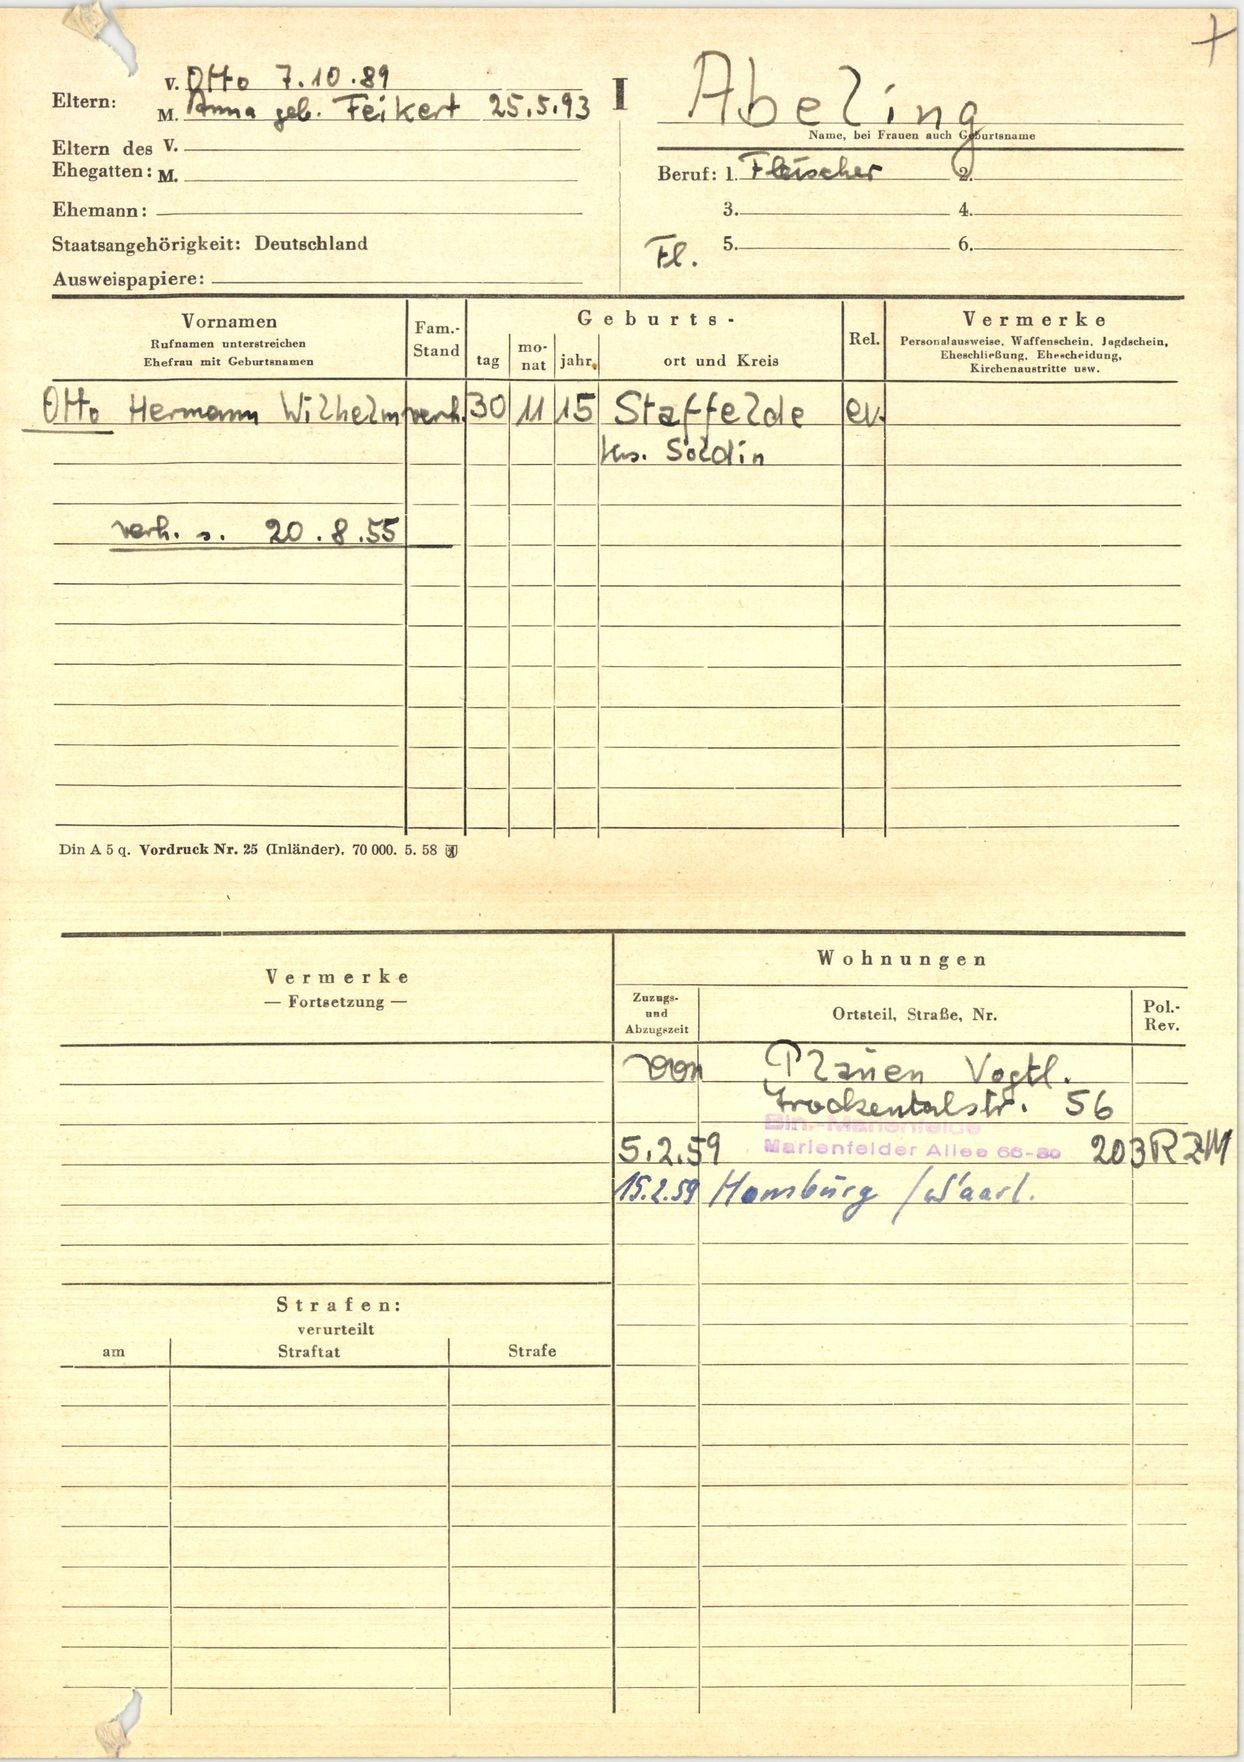
Abeling